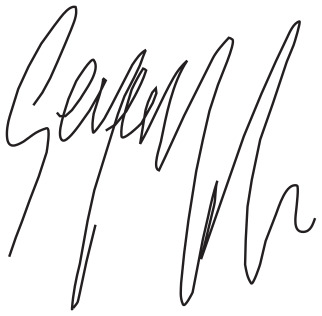
Signature of: george michael